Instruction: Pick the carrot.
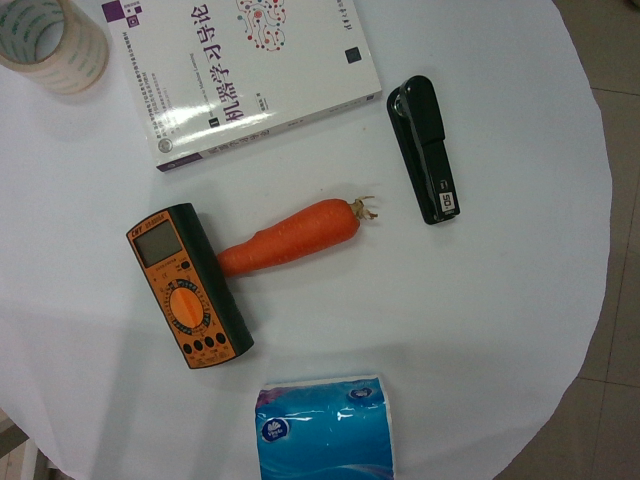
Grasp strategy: vertical